Question: What is the property identification or parcel number listed?
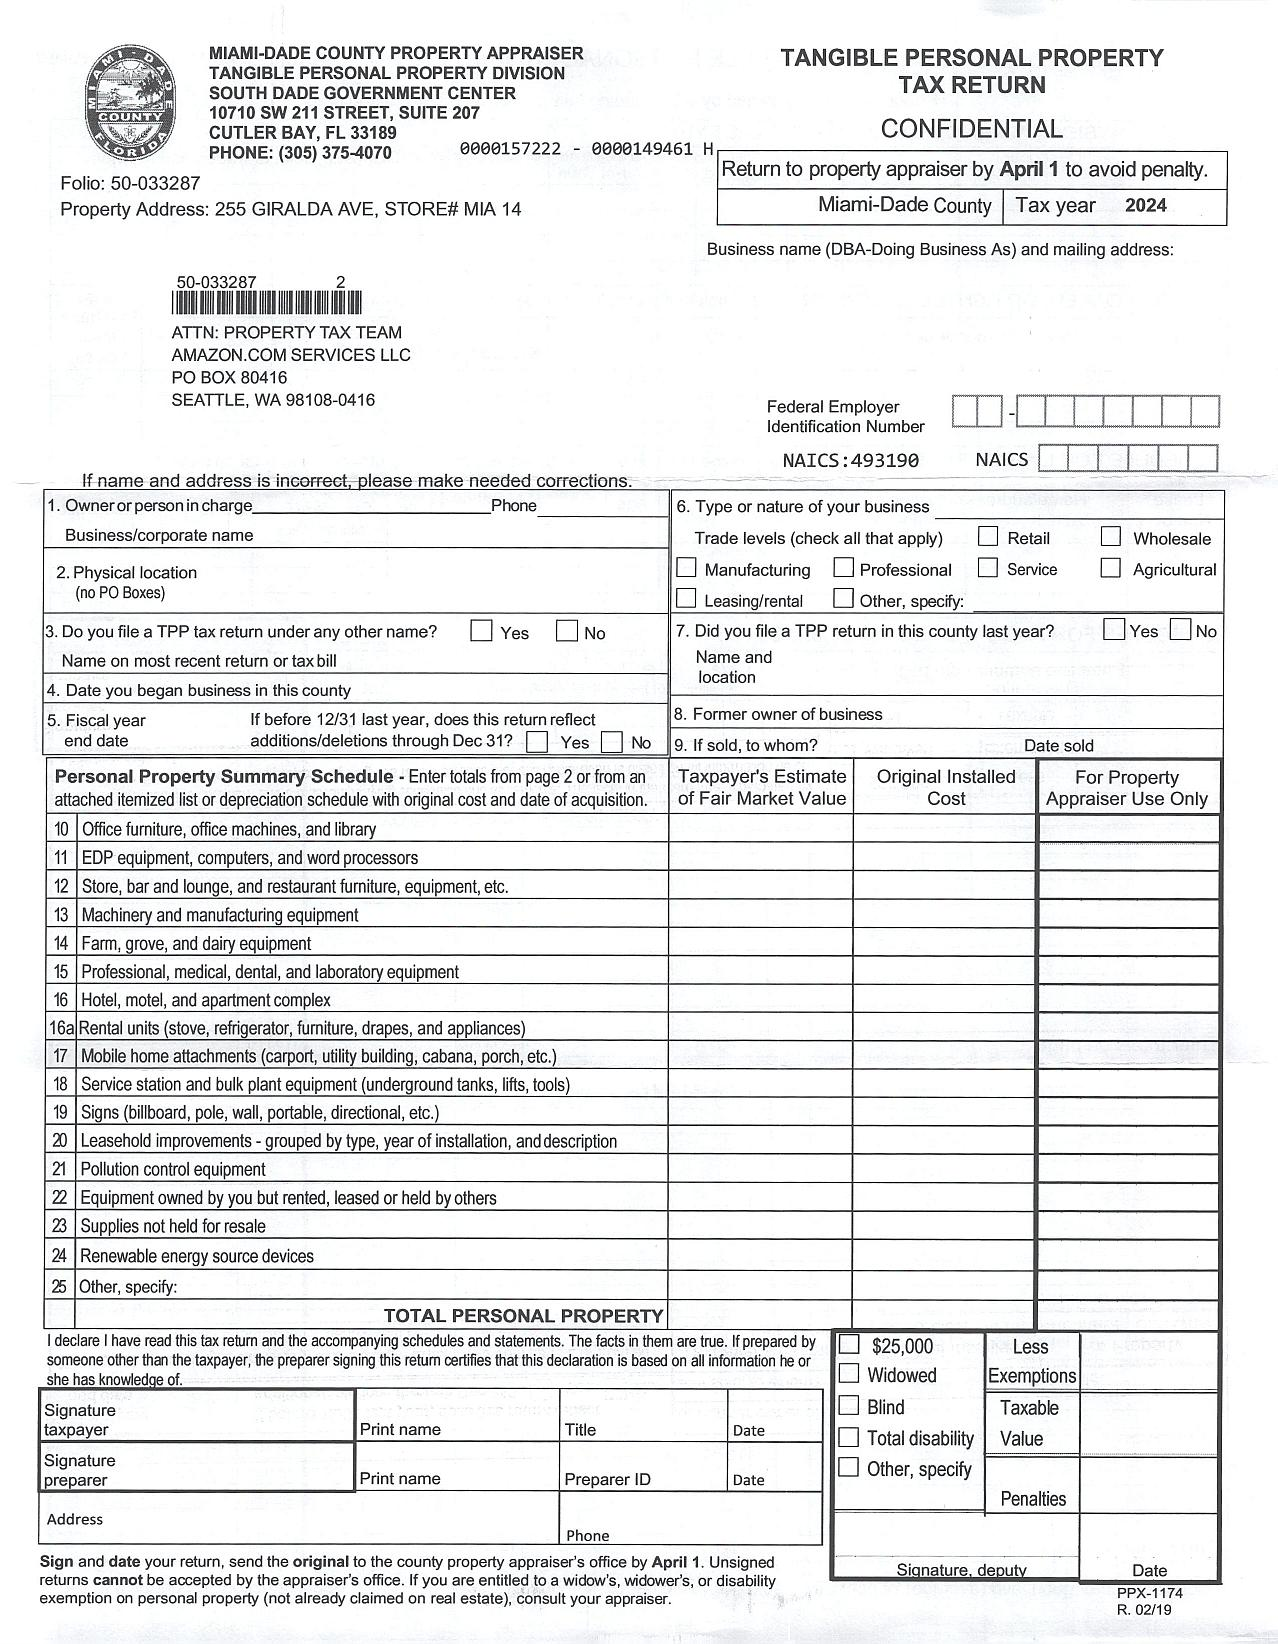
Answer: "493190"